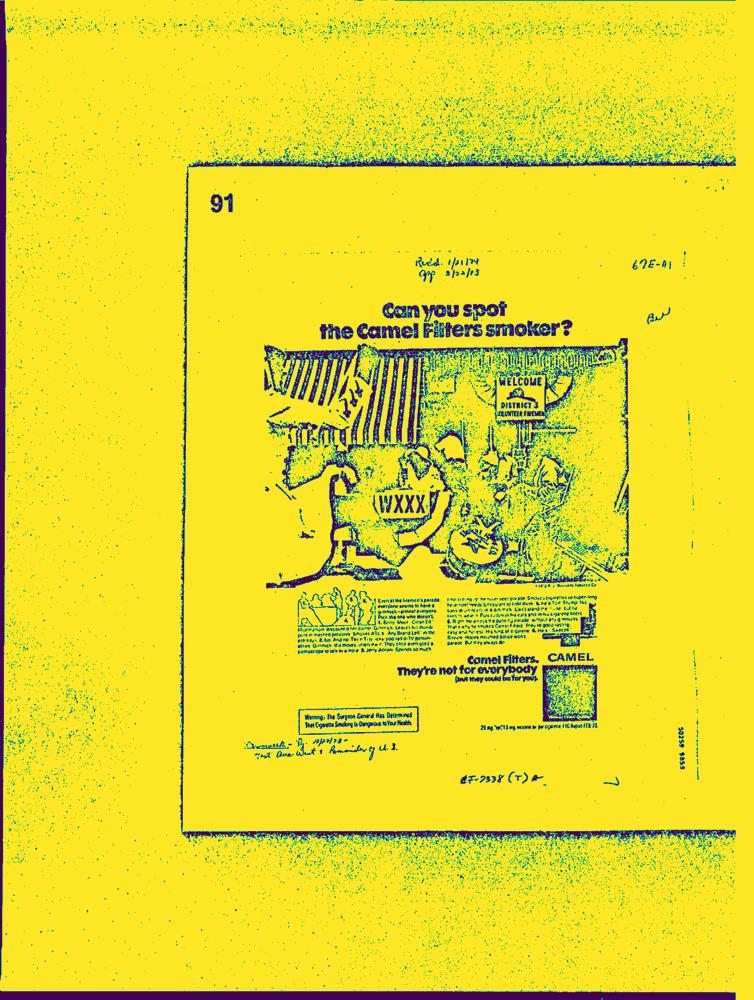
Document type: AD